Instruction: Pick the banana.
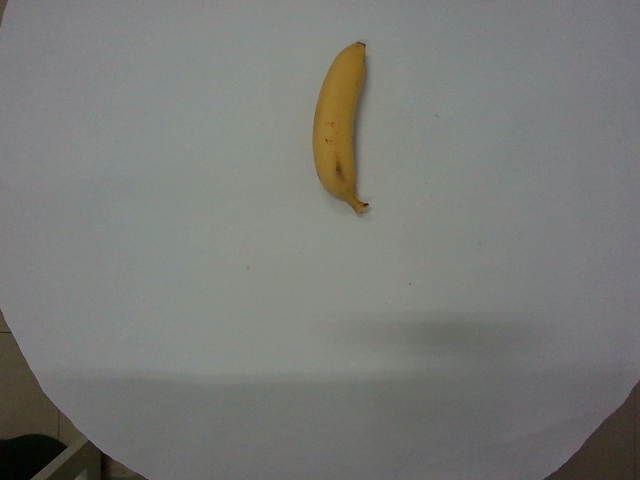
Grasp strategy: vertical